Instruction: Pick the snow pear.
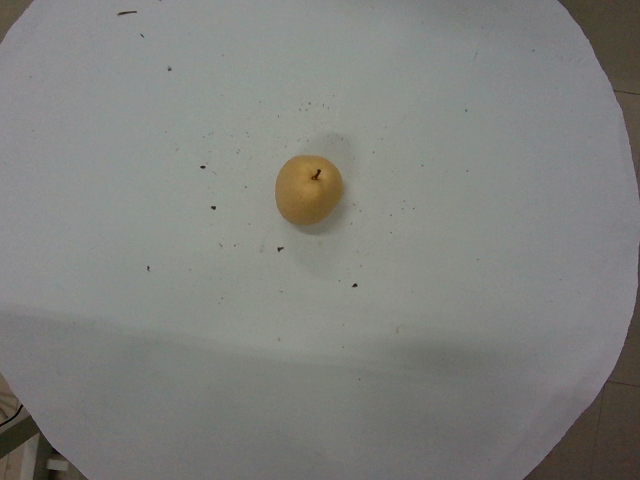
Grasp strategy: vertical